Question: Explain the disease:
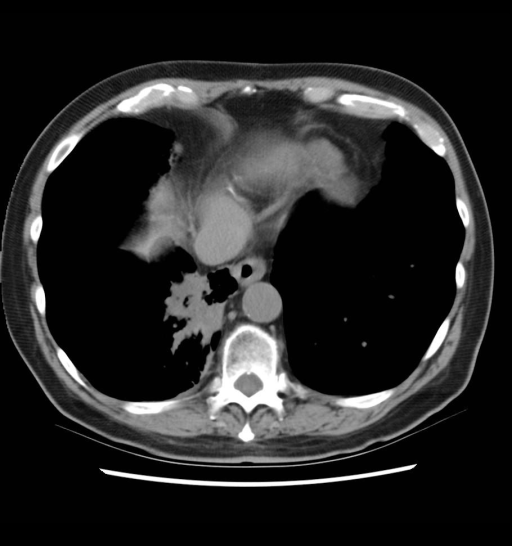
Answer: The disease is discussed as: The American Cancer Society estimated over 160,000 deaths in the United States from lung cancer in 2004, and 87% of all deaths from lung cancer are attributed to tobacco use1. Lung cancer is generally categorized histologically into one of four major types of carcinoma: adenocarcinoma, squamous cell, large cell, and small cell. The former three are distinguished from the latter as non-small cell tumors, in contradistinction to small cell carcinoma, which is generally faster growing and will more likely respond to chemotherapy. Small cell carcinoma only accounts for about 20% of all lung cancers, while the remaining 80% are mostly non-small cell tumors. The type of non-small cell carcinoma seen in this patient, squamous cell, accounts for 20-30% of all lung cancers. It can be distinguished histologically based upon keratin production and the presence of intercellular bridges as seen on light microscopy.

             In terms of clinical presentation, cough is present in 45-75% of patients with lung cancer2, and is the most common associated symptom. Squamous cell carcinoma in particular may be associated with elevated serum calcium levels (not noted in this patient) secondary to production of a parathyroid-like hormone, although hypercalcemia may also be the result of metastatic bone disease. Initial workup includes a chest x-ray with two views. While most lesions, even those less than 3 cm in diameter (i.e., T1 lesions) can be identified with radiographs, CT is, of course, more sensitive.

             Imaging is also a necessary tool in terms of staging. CT is helpful for identifying the most common sites of metastases from bronchogenic carcinoma—specifically, metastatic liver or adrenal disease, and these organs are generally assessed regardless of whether or not the patient is symptomatic. Other imaging studies for staging are generally reserved for patients whose presentation may suggest involvement of other organs3, such as the brain or the bones. PET may be useful in finding metastatic disease, and according to one source, “Currently, the accuracy of PET in the detection of M stage is 96%”.4 This patient’s PET scan revealed an area of increased radiotracer uptake consistent with malignancy in the lower lobe of the right lung, and was otherwise normal.

             Treatment options and prognosis for non-small cell carcinoma of the lung vary depending on the type of tumor, the degree of differentiation, and the stage of disease. This patient was found to be a T3N2M0, which equates to a stage III-A, signifying locally advanced disease. While stage III-A is technically operable, the role of surgery in stage III disease is somewhat controversial. Additionally, among patients with non-small cell carcinoma undergoing surgical resection, there is a 50% relapse rate. Treatment options other than surgery include radiation and chemotherapy. Radiation therapy, while palliative, does not improve survival over the long-term for most patients with stage III non-small cell lung cancer.5 Following radiation therapy, this patient underwent chemotherapy with carboplatin and Taxol. Overall, the 5-year survival rate associated with stage III-A N2 disease is 10-15%.